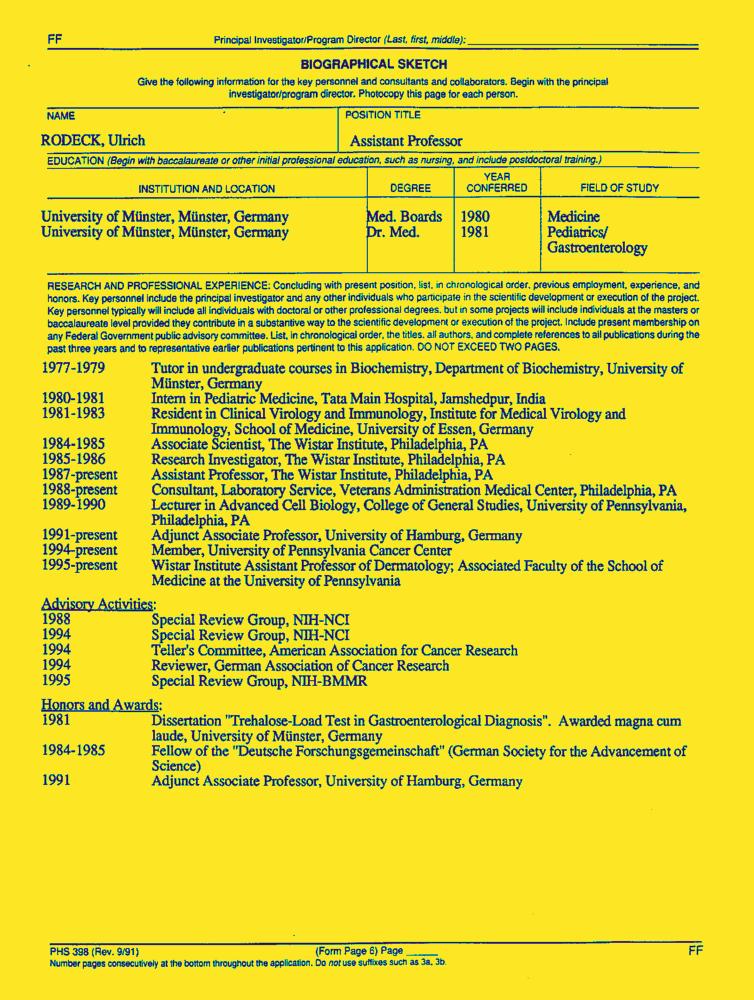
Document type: Resume-Doc